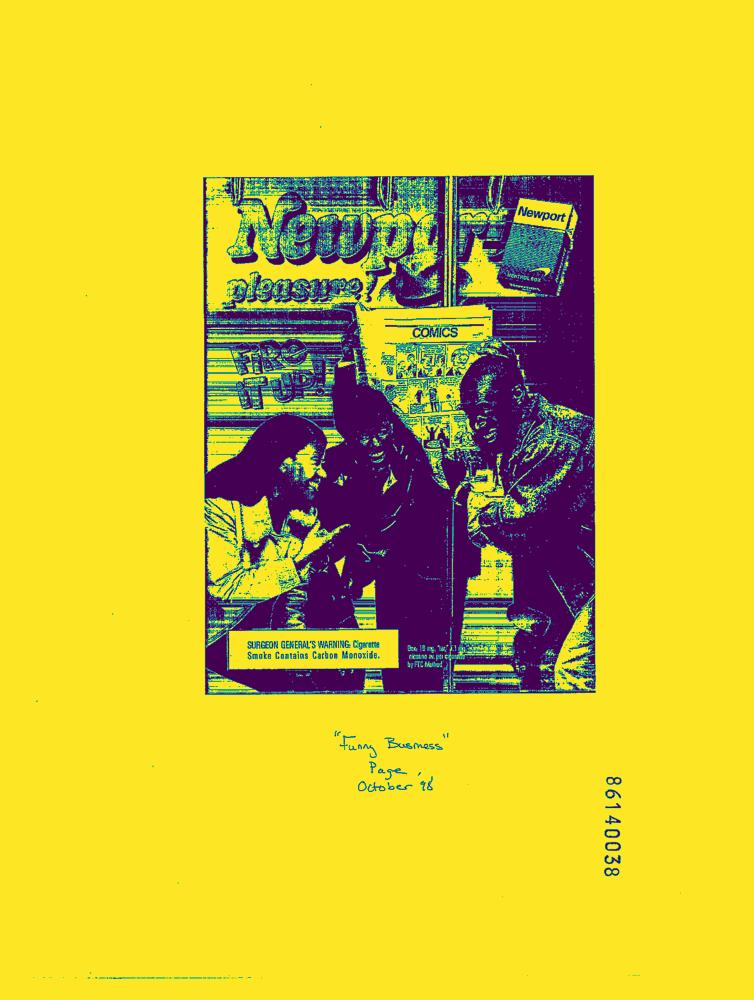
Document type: AD